Question: What is the suspected problem?
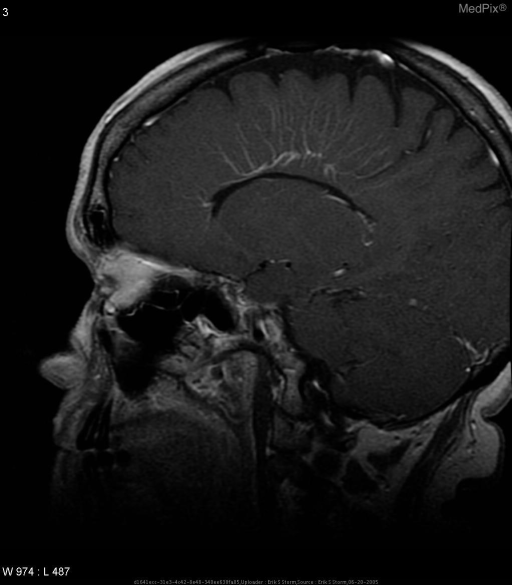
Answer: The findings suggest Large left-sided venous vascular anomaly with the roentgen classic "head of snakes (i.e., Medusa Head)" configuration.  There is a minimal amount of surrounding gliosis.. Sagittal post-gadolinium T1 image demonstrating left pericallosal "medusa head" classic for developmental venous anomaly.. The patient might have a history of Right facial pain..